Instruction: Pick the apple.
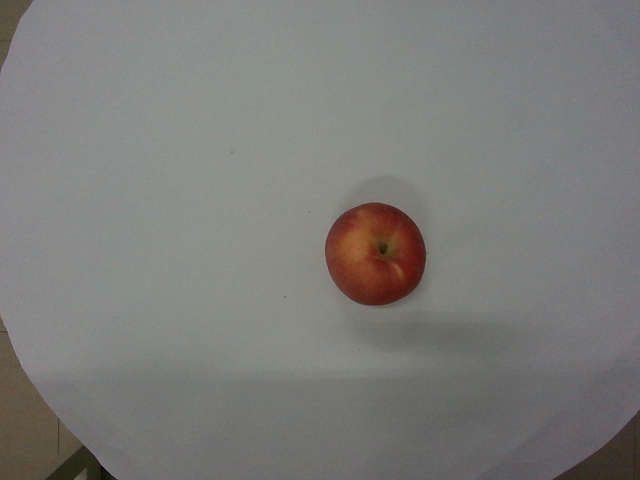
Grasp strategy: vertical